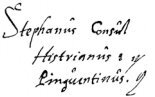
Signature of: stjepan konzul istranin